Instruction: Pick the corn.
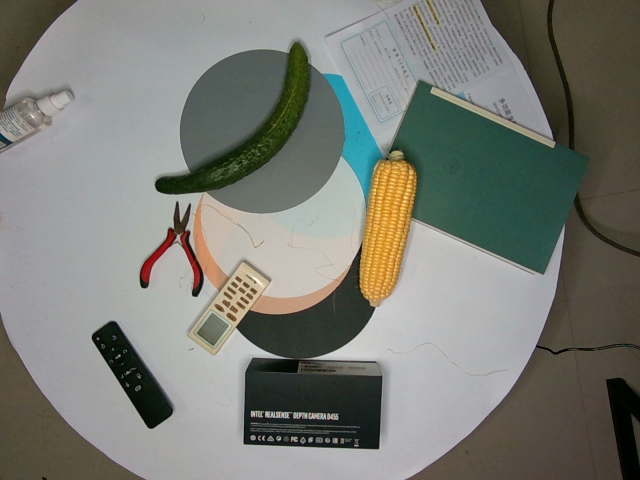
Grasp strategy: vertical